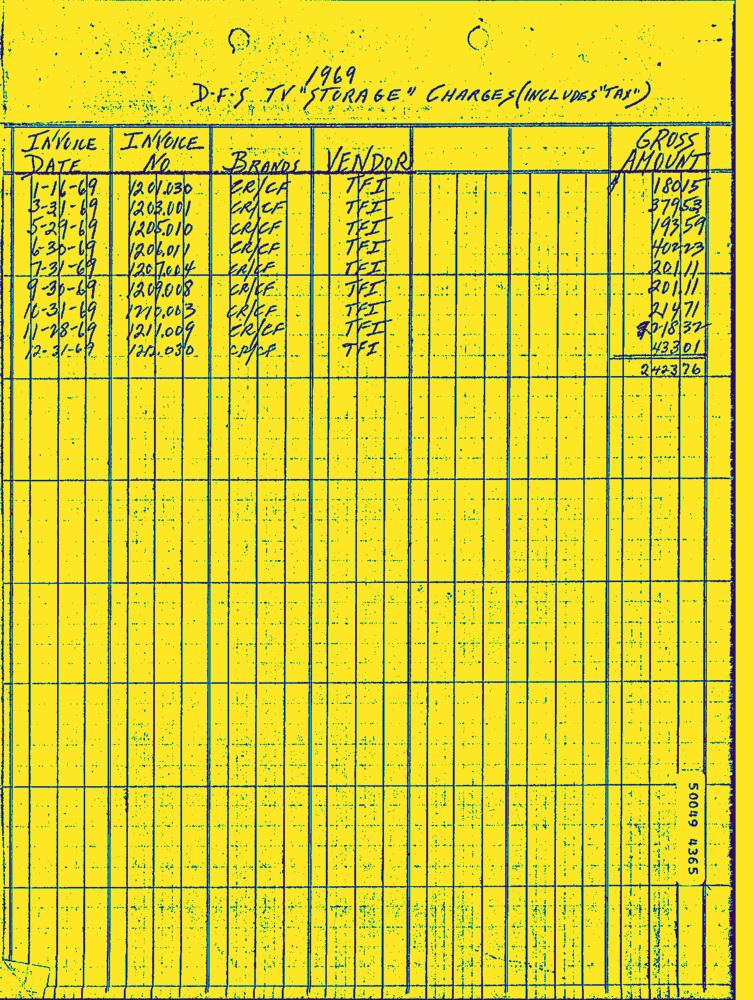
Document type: Hand-Written